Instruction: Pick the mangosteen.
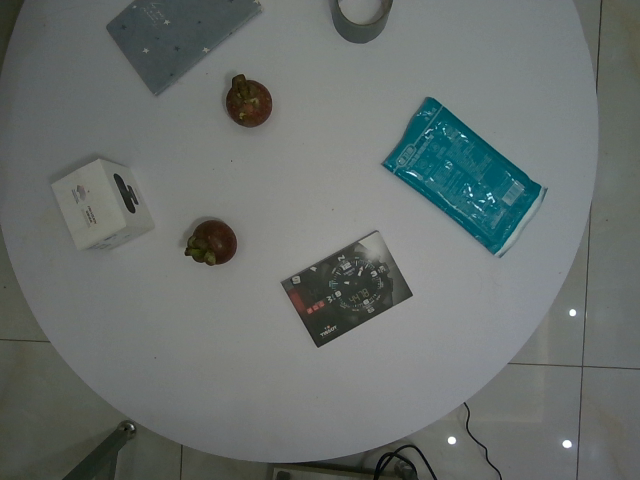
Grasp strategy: vertical